Question: Explain the disease:
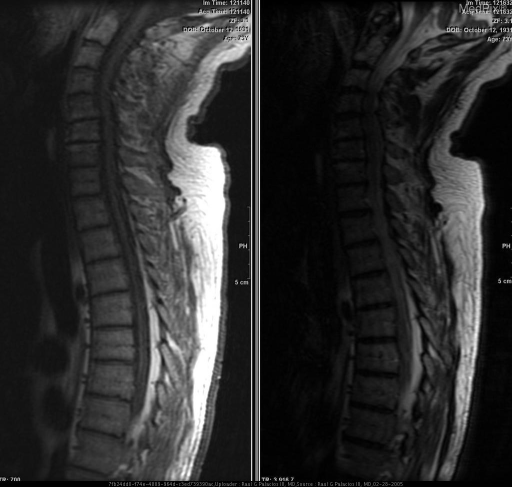
Answer: The disease is discussed as: Epidural spinal lipomatosis is a rare disease occurring more often in men than in women that usually presents with peripheral neurologic deficits and clinical features not unlike disc disease.  There is an increase in unencapsulated fat tissue within the epidural space of the spinal canal which subsequently leads to effacement of the sub arachnoid space, cord compression, and eventual cord atrophy.

The pathogenesis of this disorder ranges from excessive steroid use to frank obesity.  This disease has been observed in people with Cushing’s disease, hypothyroidism, and pituitary prolactinomas.  A number of cases have been completely idiopathic. Most reported cases were associated with moderate to high steroid use.  Thoracic involvement is most common followed by lumbar involvement next.  No cases of cervical involvement have ever been reported.

MR imaging has replaced CT as the study of choice for diagnosis of this disease.  Classically there is bright fat signal on T1 weighted sequences where dark CSF signal is expected.  Intermediate signal consistent with fat is seen on T2 weighted images were high CSF signal is expected.  Fat suppression and gadolinium is helpful but not entirely necessary.

Treatment options include surgical laminectomy to decompress the cord in cases of extreme compression.  If steroids are implicated, reduction of medication has shown benefit.  Finally, weight loss through increased physical activity has been successful in those capable.